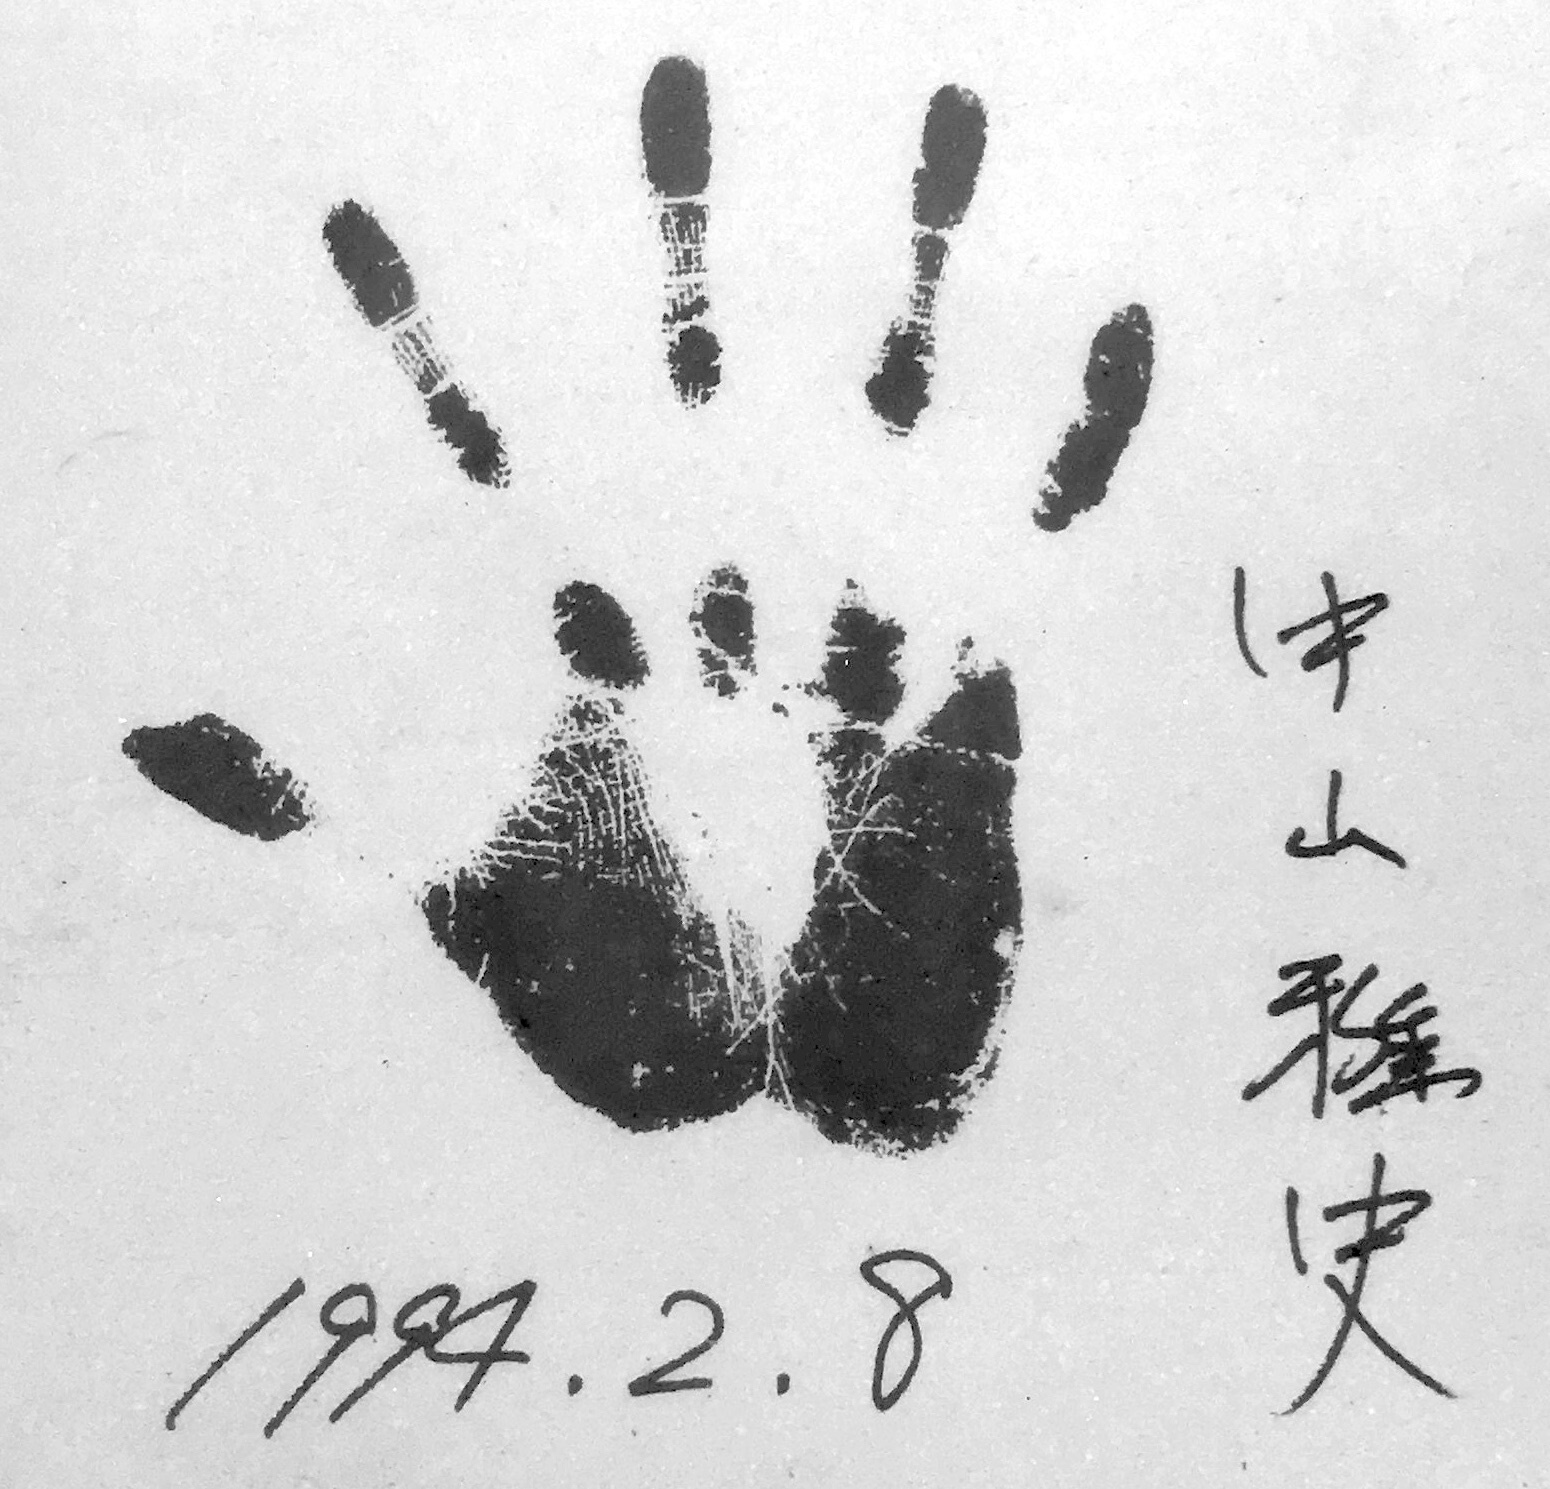
Signature of: masashi nakayama